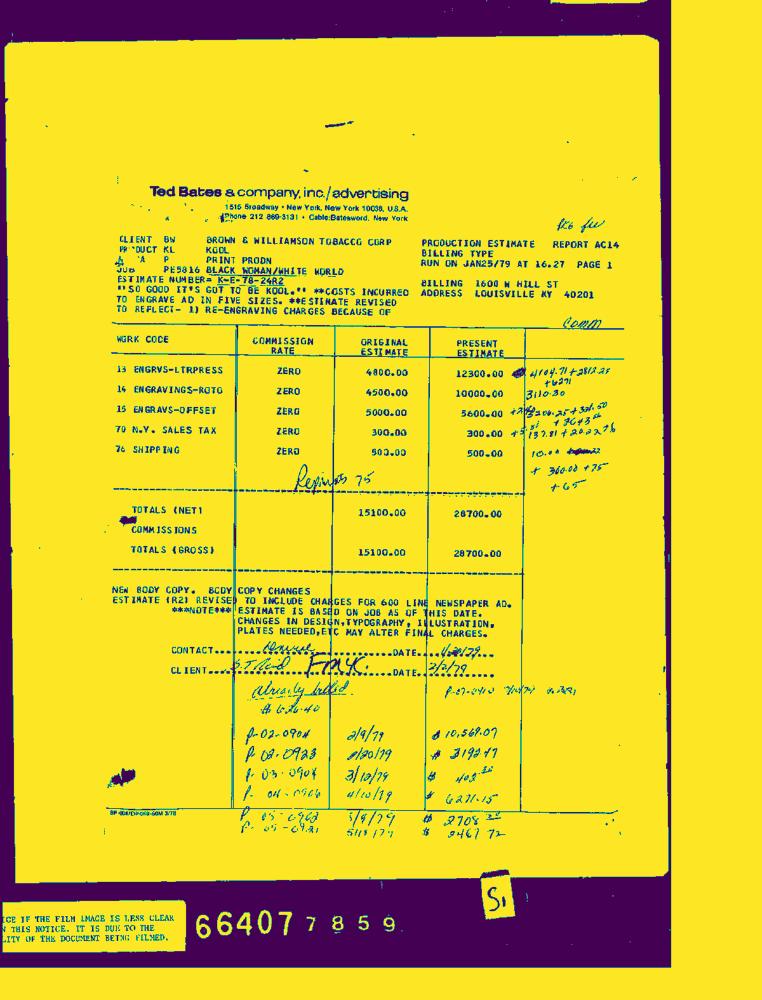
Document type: Invoice-Doc